Question: Which state is mentioned in the document?
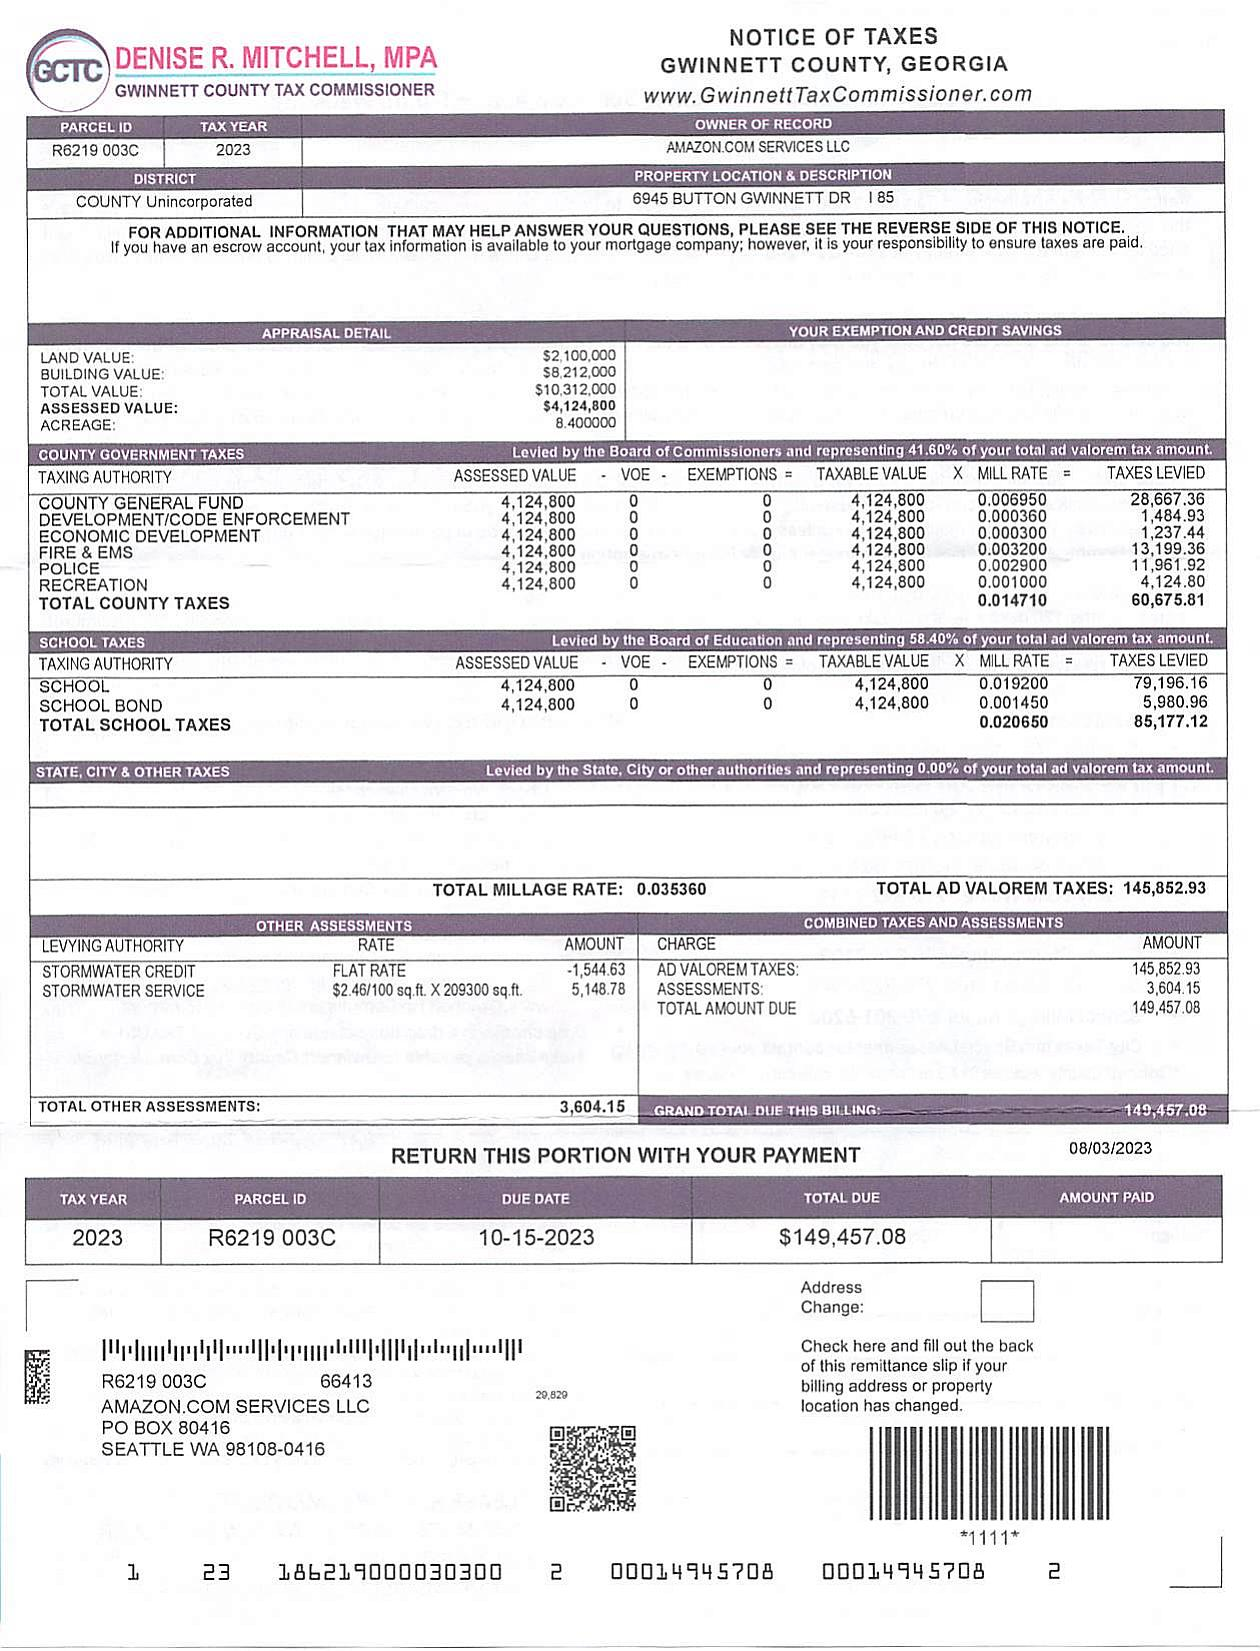
Answer: "GEORGIA"